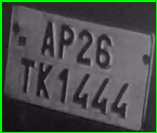
License plate number: AP 26TK 1444